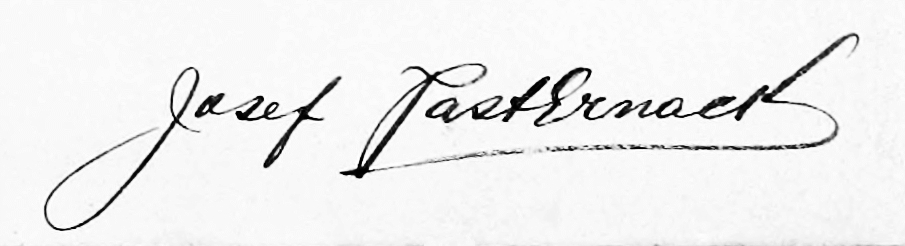
Signature of: josef pasternack